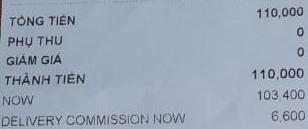
TỔNG TIỀN 110,000
PHỤ THU 0
GIẢM GIÁ 0
THÀNH TIỀN 110,000
NOW 103,400
DELIVERY COMMISSION NOW 6,600